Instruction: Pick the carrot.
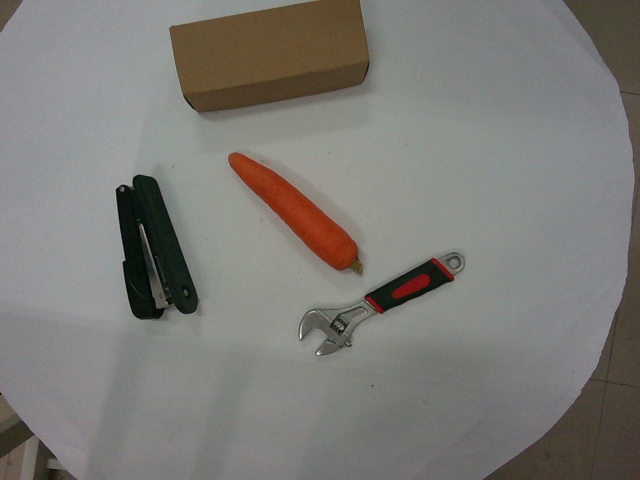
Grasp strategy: vertical